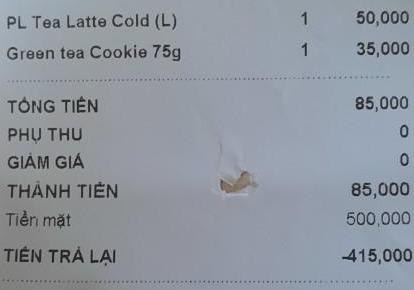
<table>
<tr>
<td>PL Tea Latte Cold (L)</td>
<td>1</td>
<td>50,000</td>
</tr>
<tr>
<td>Green tea Cookie 75g</td>
<td>1</td>
<td>35,000</td>
</tr>
</table>

TỔNG TIỀN 85,000
PHỤ THU 0
GIẢM GIÁ 0
THÀNH TIỀN 85,000
Tiền mặt 500,000
TIỀN TRẢ LẠI -415,000